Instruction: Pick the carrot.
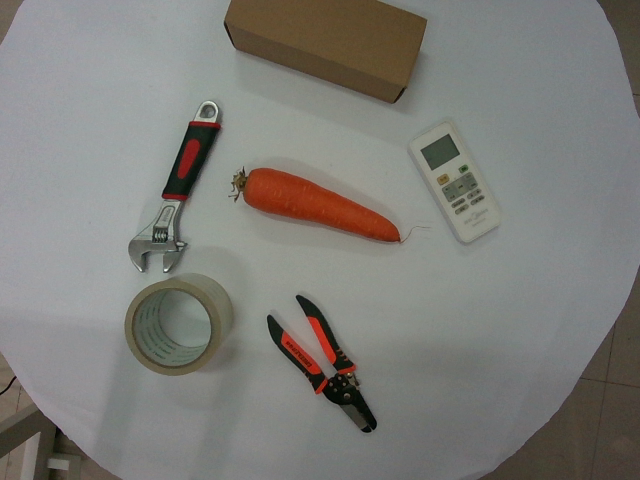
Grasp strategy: vertical